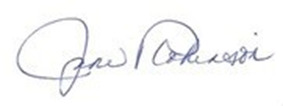
Signature of: june robinson